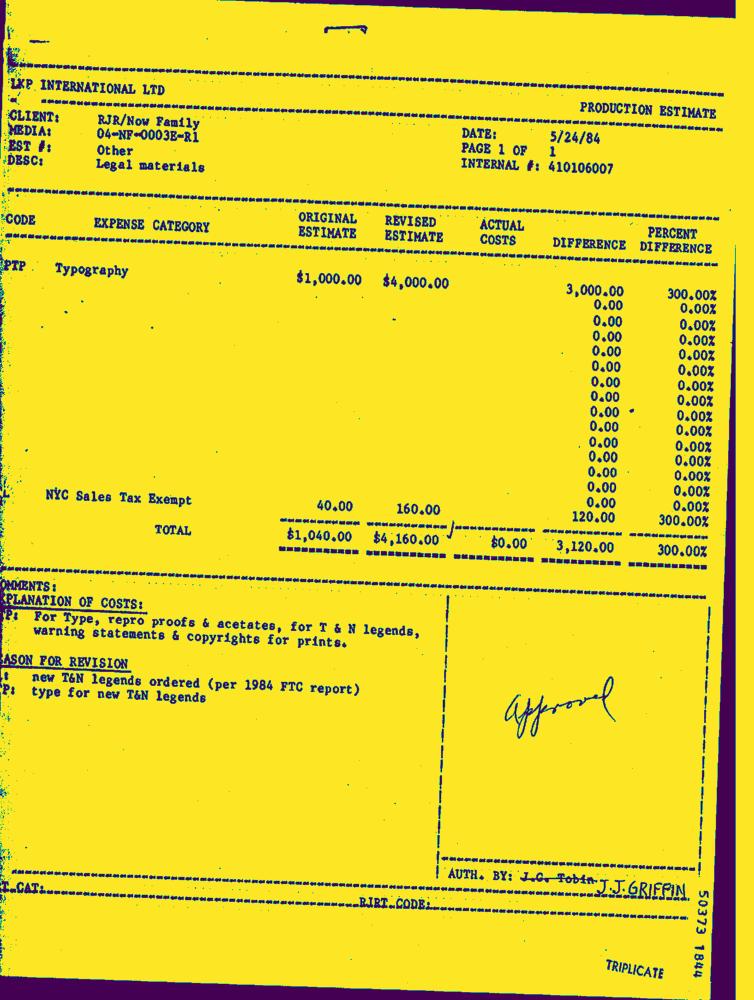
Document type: Invoice-Doc